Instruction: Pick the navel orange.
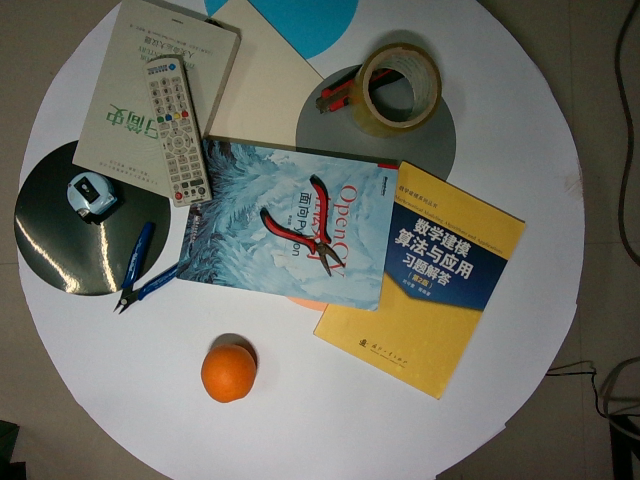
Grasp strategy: vertical